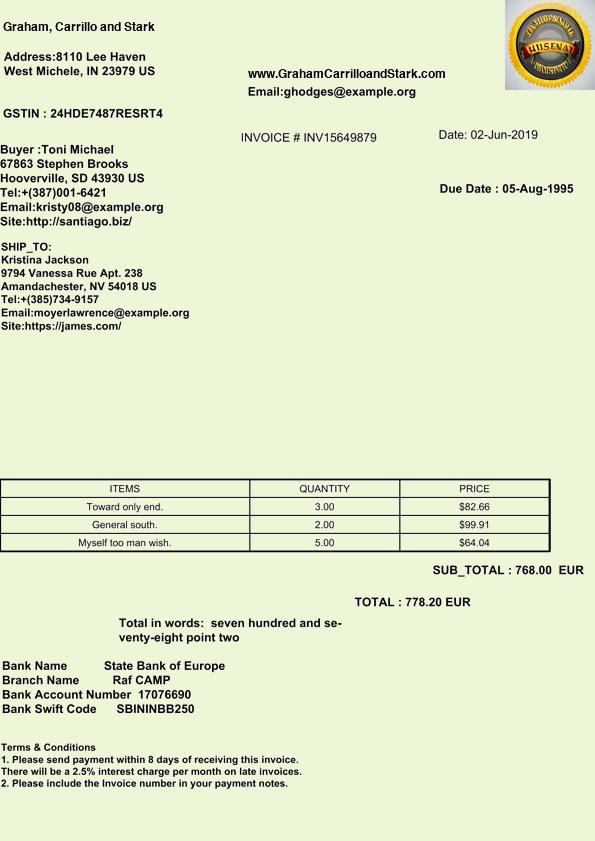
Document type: Invoice